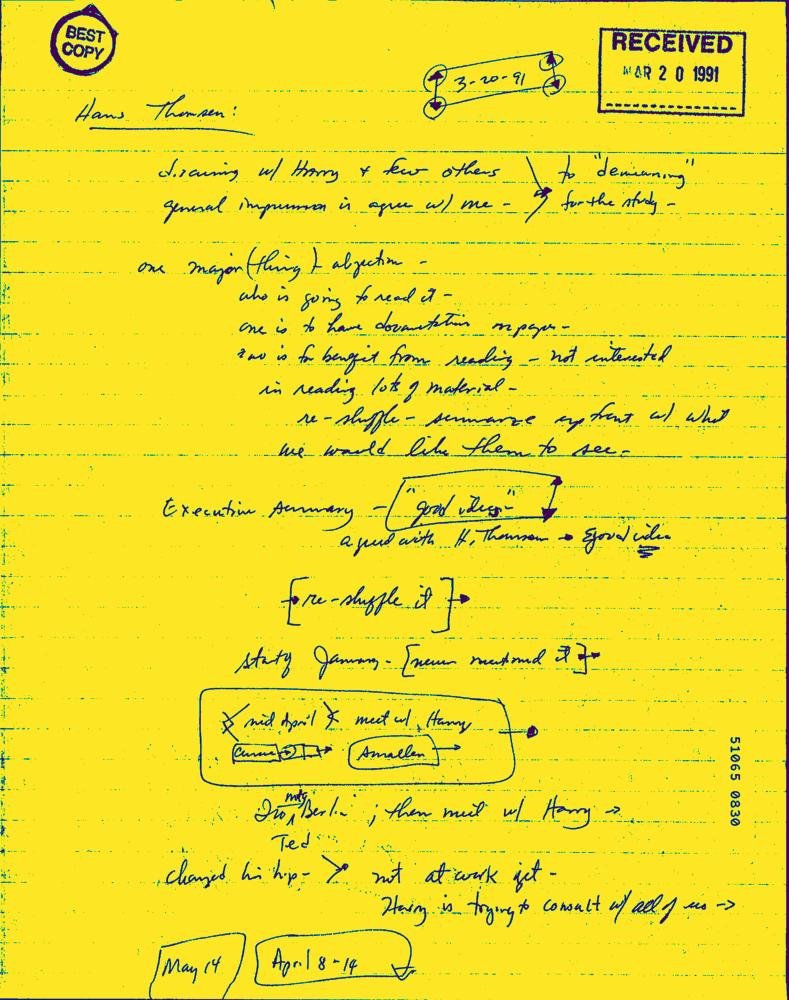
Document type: Hand-Written